Question: What could the diagnosis suggest?
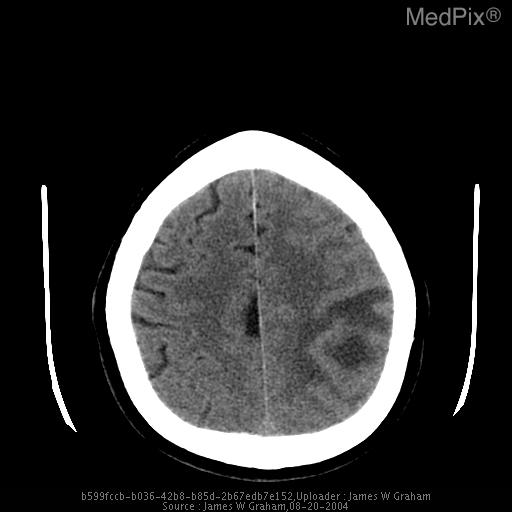
Answer: The possible diagnosis includes DDx: The primary differential for most brain lesions is metastatic disease vs. primary malignancy vs infection (abscess). A mnemonic for ring enhancing lesions is MAGICAL DR:

Metastatic Disease – may favor due to multiplicity and
  hemorrhage
Abscess/Cerebritis – hemorrhage would be atypical,and
  not febrile
GBM – multicentric GBM also common, and can hemorrhage
Ischemic: Hemorrhagic stroke – despite known
  hypertension, unlikely to have defined enhancing
  tissue
Contusion – no history of trauma, and unlikely with
  enhancing soft tissue mass
AIDs: Toxo – no history to suggest
Lymphoma – would be atypical in an otherwise healthy
  individual
Demylinating Disease – hemorrhage would be
  uncharateristic, and not comon
Radiation Necrosis – no history of radiation therapy.